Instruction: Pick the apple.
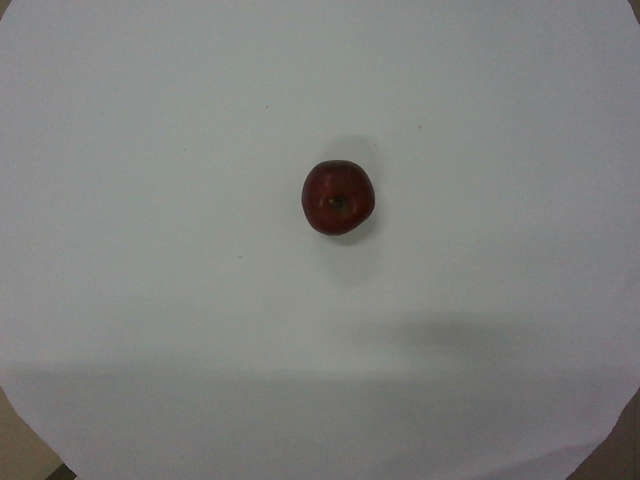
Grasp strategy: vertical